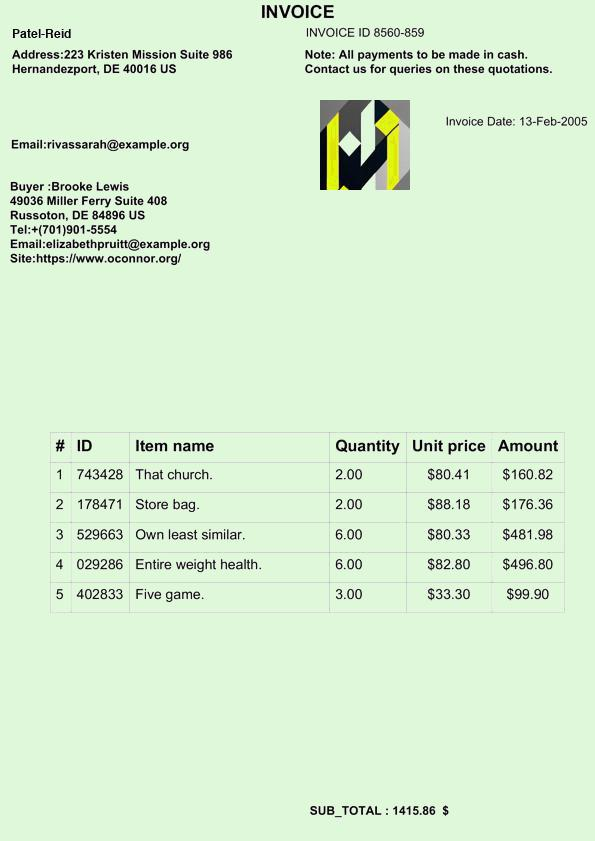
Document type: Invoice